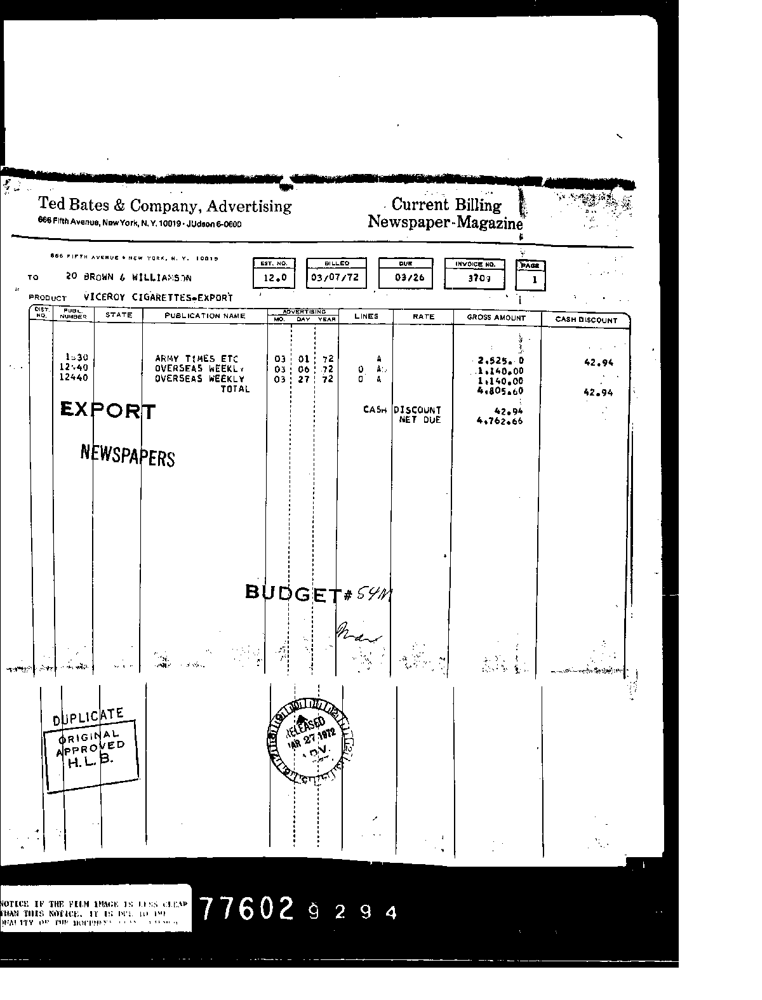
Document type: Invoice